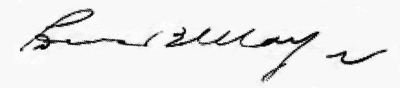
Signature of: louis b mayer